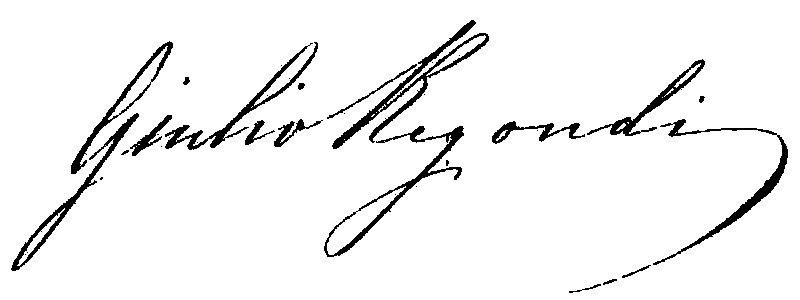
Signature of: giulio regondi